Question: What was observed in the imaging?
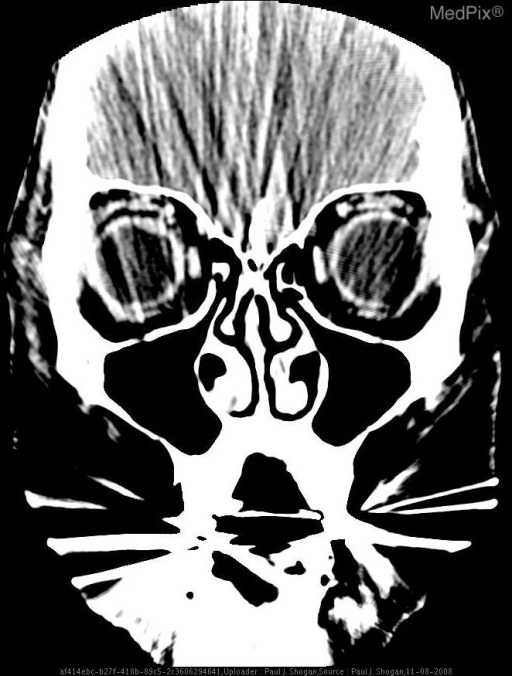
Answer: The imaging shows Contrast enhanced axial and coronal CT images reveal abnormal infiltration and thickening of the right preseptal soft tissues, extending into the right medial canthus. No postseptal extension is noted.  No peripheral enhancing fluid collections are seen.   Additionally, images demonstrate an enhancing lentiform mass along the superoposterior aspect of the right globe. Despite the artifact from dental work, this contrast enhanced axial and coronal CT images shows abnormal infiltration and thickening of the right preseptal soft tissues, extending into the right medial canthus. No postseptal extension is noted.  No peripheral enhancing fluid collections are seen..